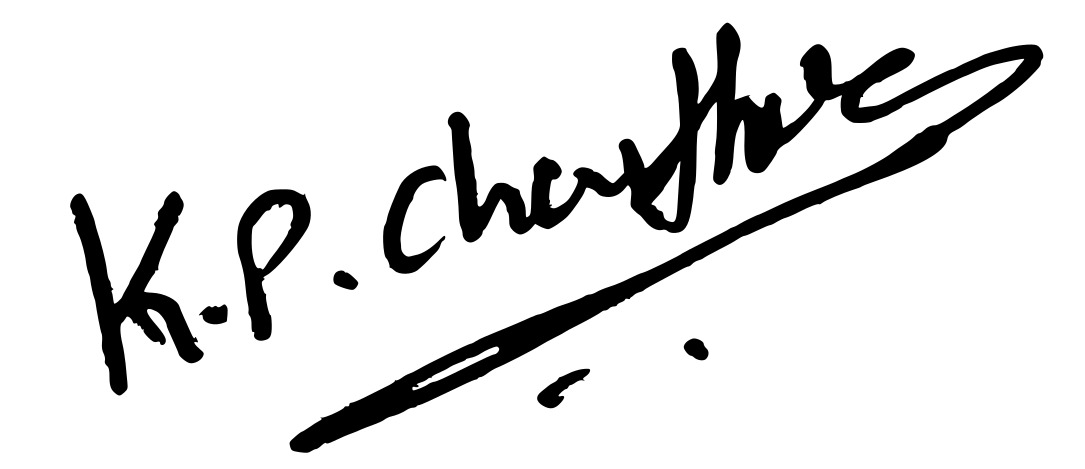
Signature of: kaushik chaudhary